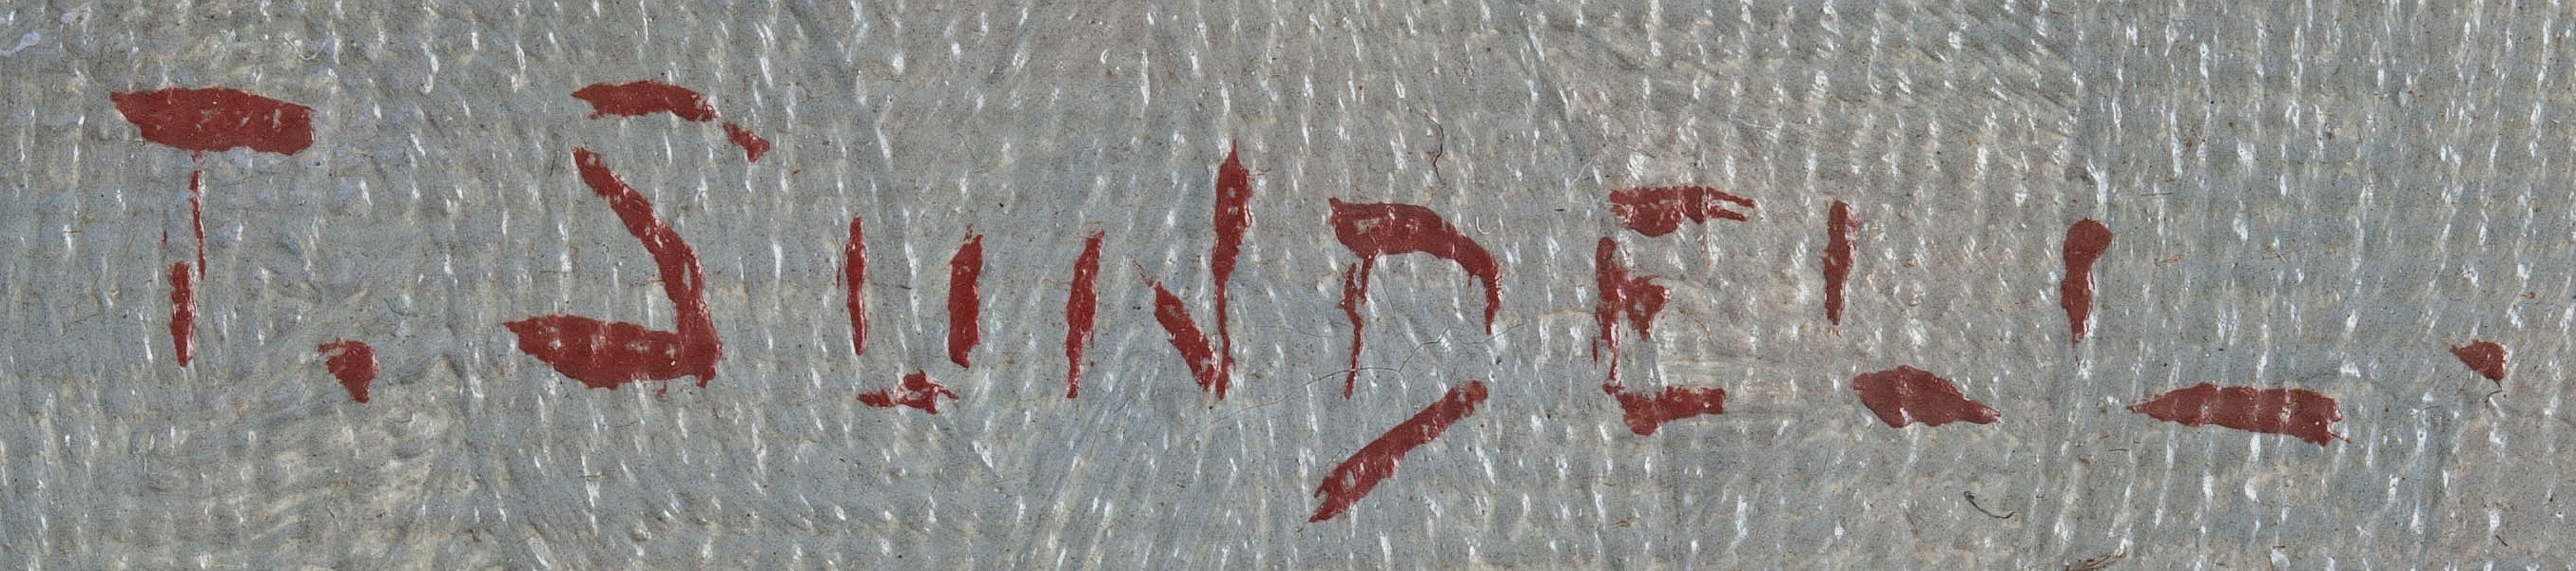
Signature of: thure sundell